Question: What was observed in the imaging?
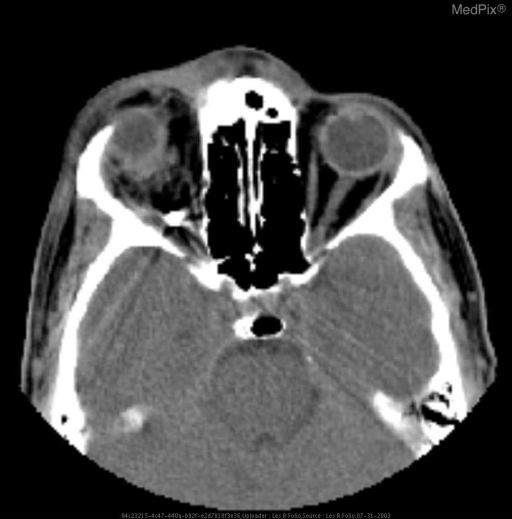
Answer: The imaging shows Radiopaque fragments in right orbit near expected location of the optic nerve Note metallic fragment in right orbit with beam hardening artifact. Patient was in extreme pain, limited the exam, causing some movement and asymmetry. Concern about involvement of optic nerve since in center of orbit..